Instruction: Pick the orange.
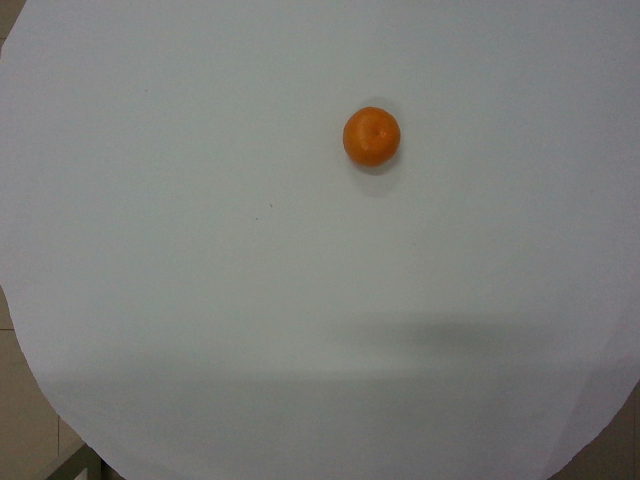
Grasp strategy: vertical